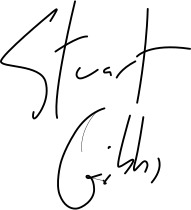
Signature of: stuart gibbs